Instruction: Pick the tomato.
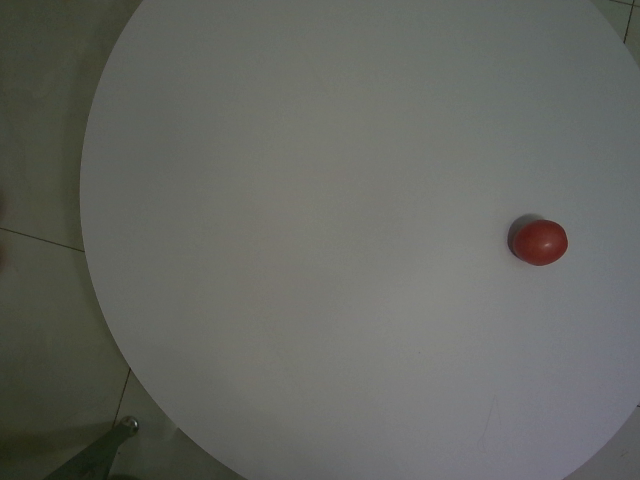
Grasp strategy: vertical